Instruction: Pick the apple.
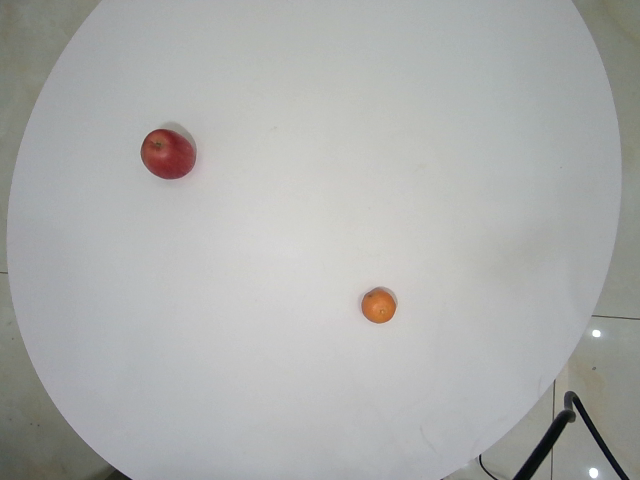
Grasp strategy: vertical